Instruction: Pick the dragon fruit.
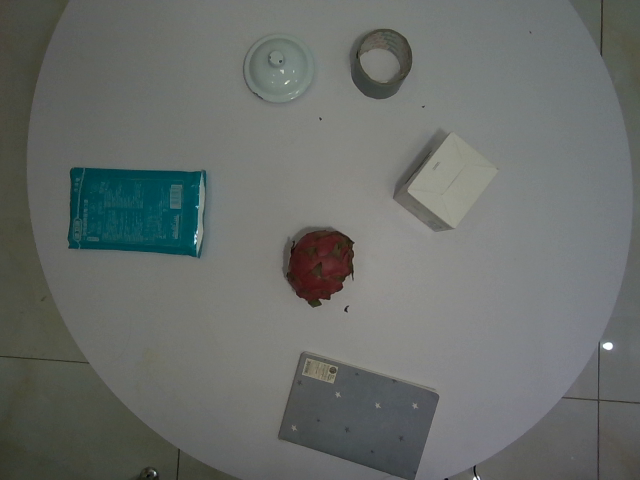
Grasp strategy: vertical